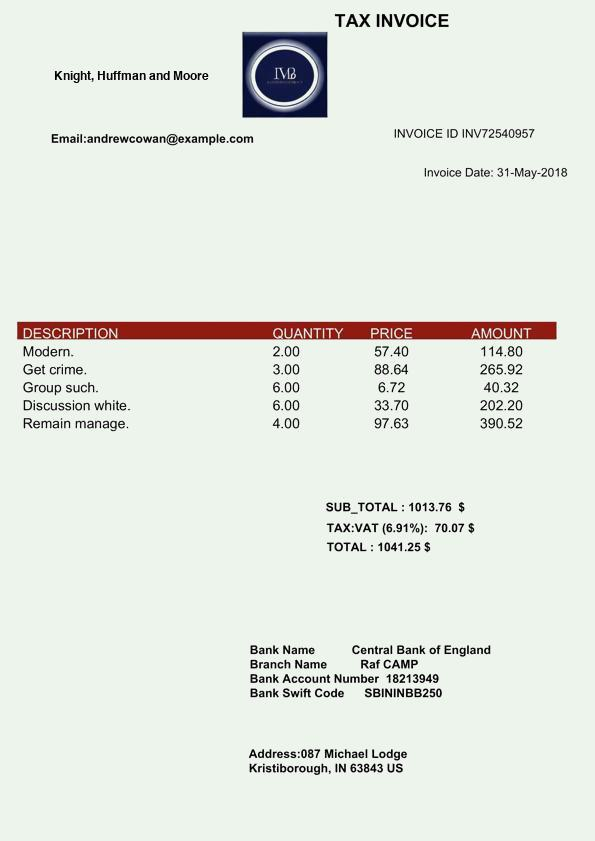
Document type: Invoice